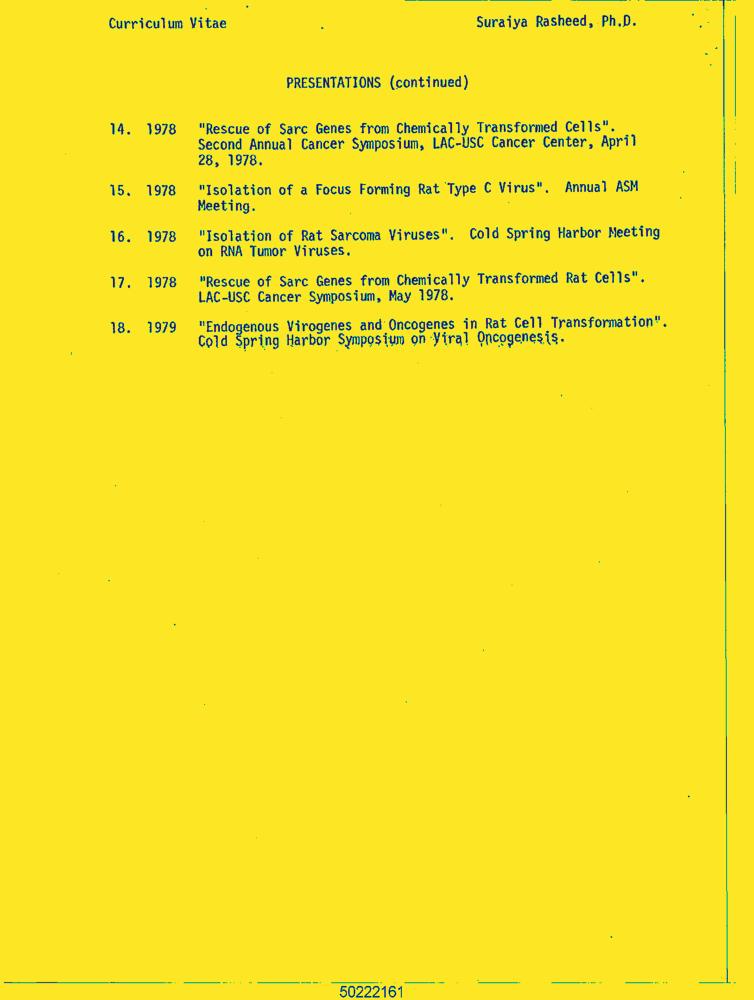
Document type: Resume-Doc